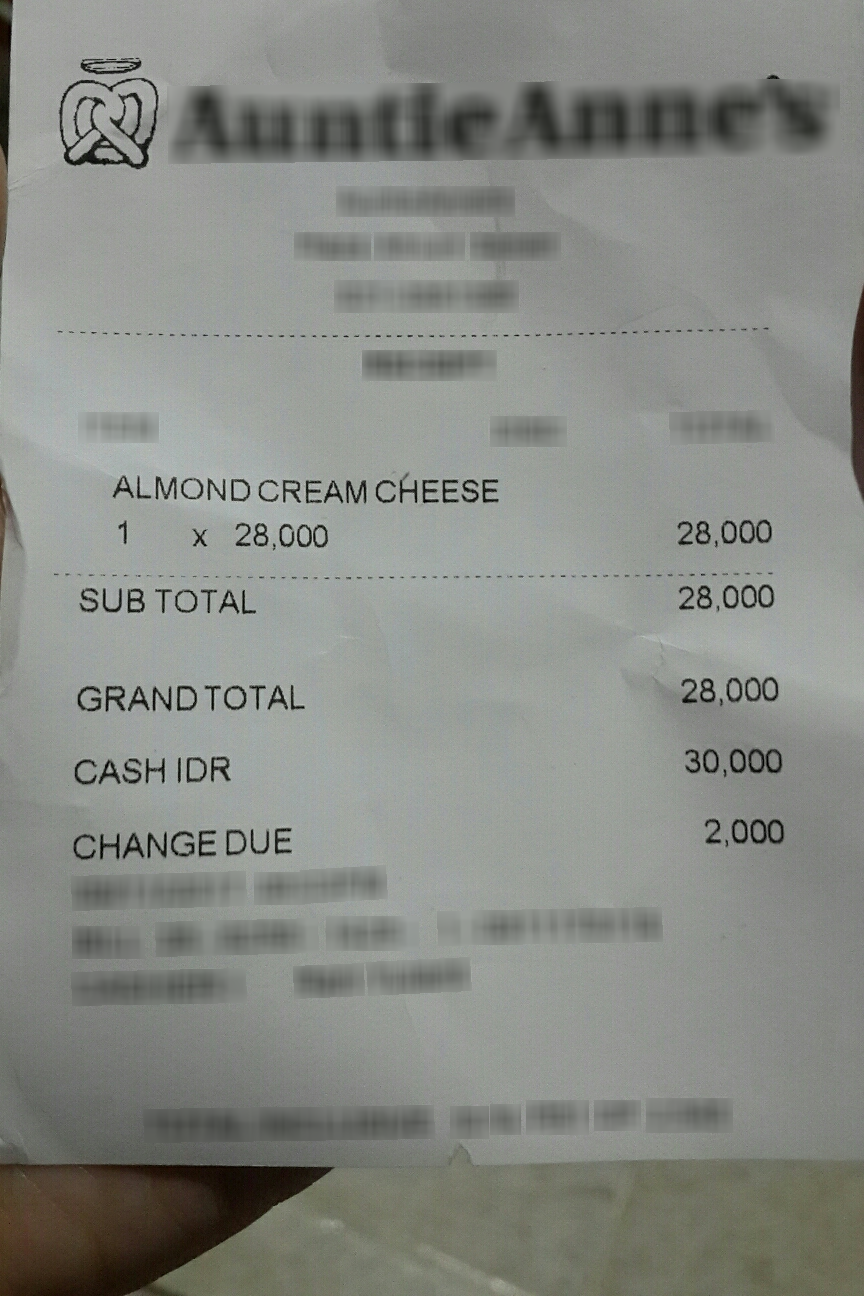
Number of items: 4
Subtotal: 28,000
Total: 28,000
OCR text regions:
text: x
text: ALMOND CREAM CHEESE
text: 1
text: 28,000
text: 28,000
text: SUB
text: TOTAL
text: 28,000
text: GRAND TOTAL
text: 28,000
text: CASH IDR
text: 30,000
text: CHANGE
text: DUE
text: 2,000